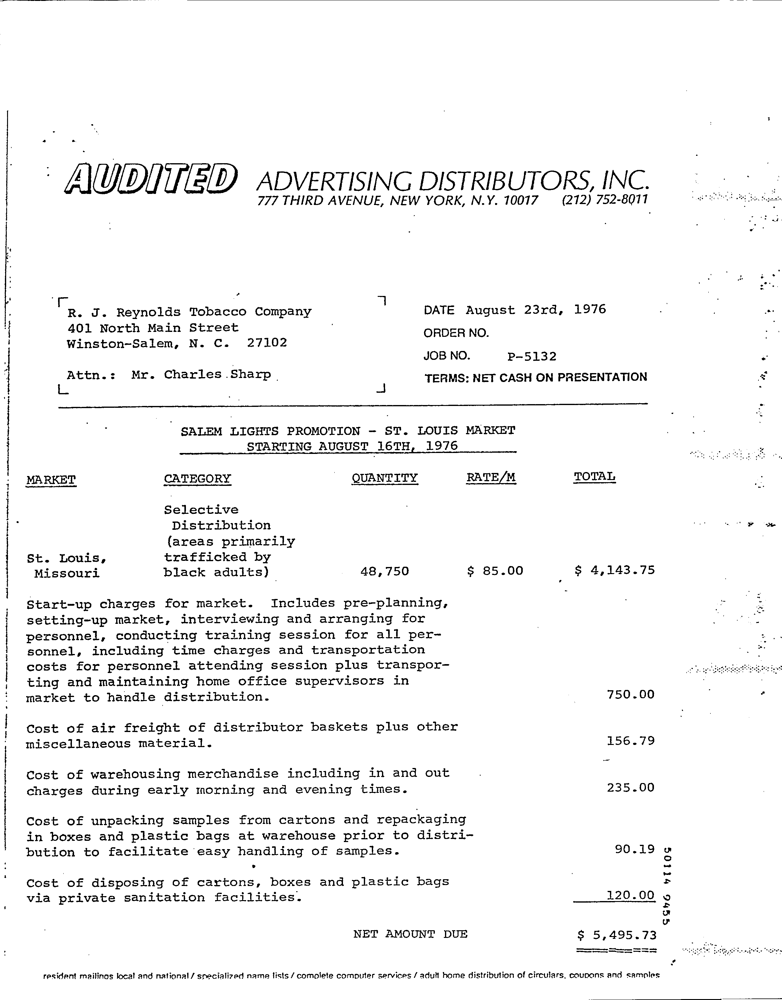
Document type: Invoice